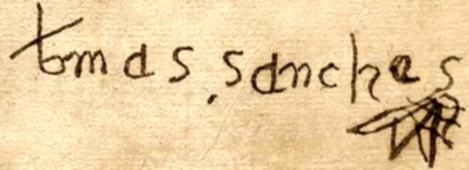
Signature of: tomás sánchez